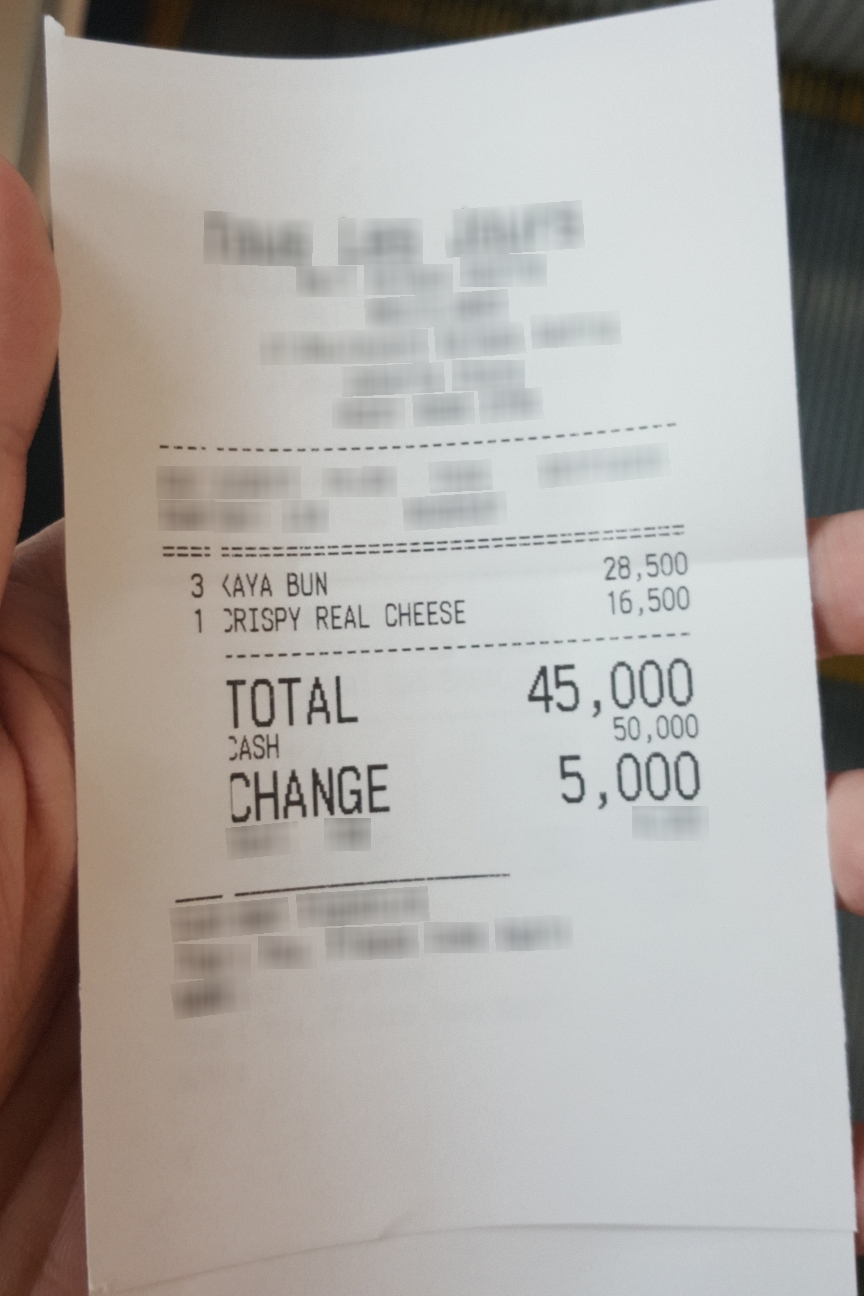
Number of items: 2
Total: 45,000
OCR text regions:
text: TOTAL
text: 45,000
text: CASH
text: 50,000
text: CHANGE
text: 5,000
text: 3
text: <AYA
text: BUN
text: 28,500
text: 1
text: CRISPY
text: REAL
text: CHEESE
text: 16,500